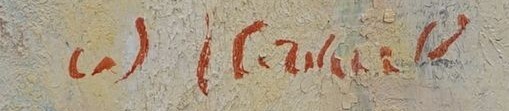
Signature of: vladimír vondráček